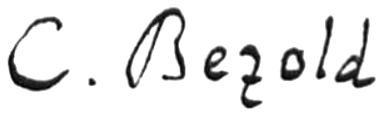
Signature of: carl bezold